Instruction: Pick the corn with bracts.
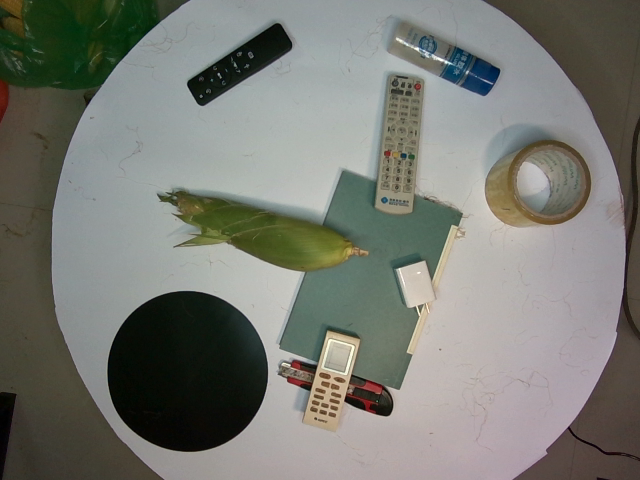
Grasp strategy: vertical